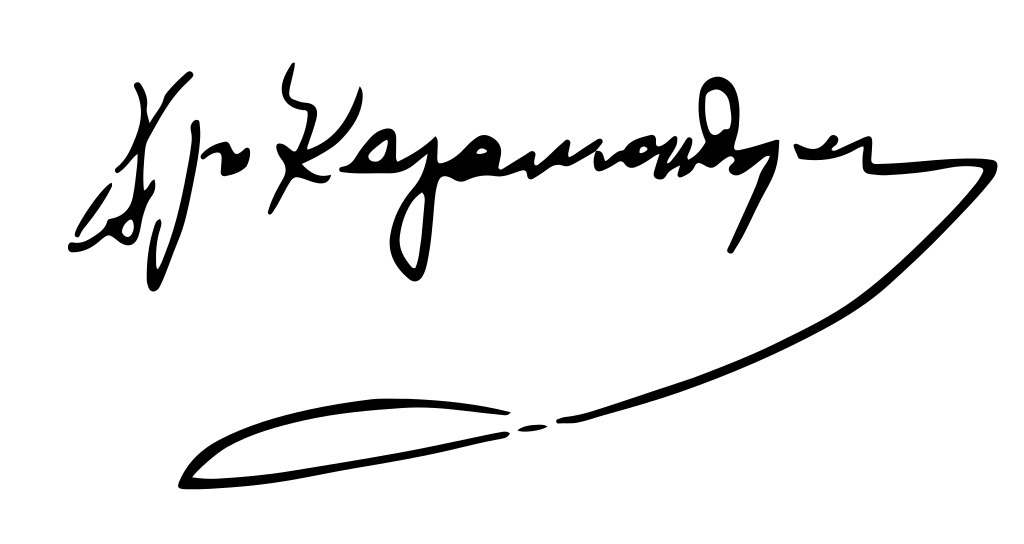
Signature of: hristo karamandzhukov